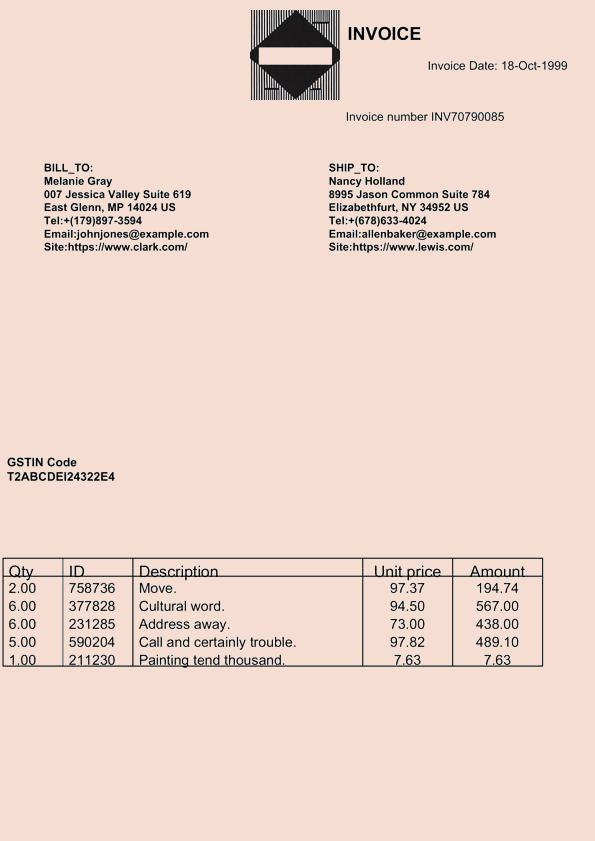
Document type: Invoice